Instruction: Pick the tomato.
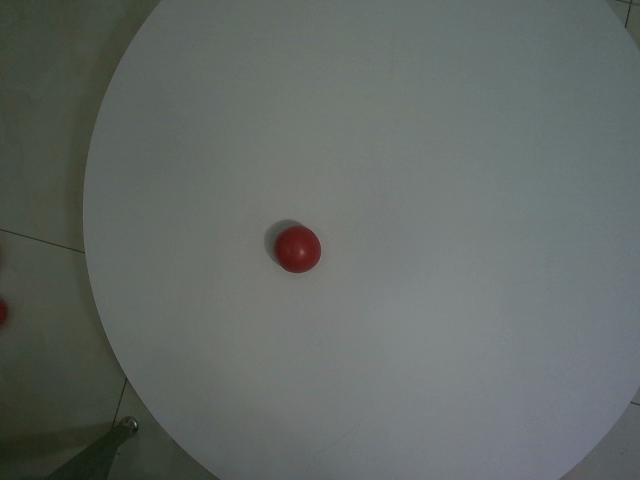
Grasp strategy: vertical